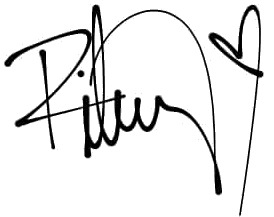
Signature of: riley clemmons